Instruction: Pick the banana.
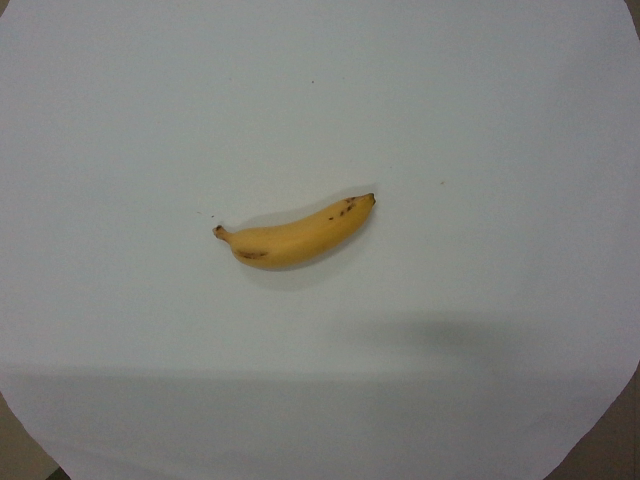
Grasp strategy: vertical